Question: What was observed in the imaging?
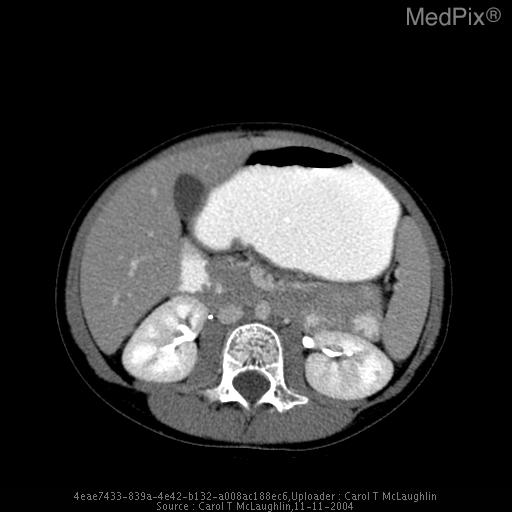
Answer: The imaging shows UGI demonstrated severe focal narrowing of the second portion of the duodenum with medial displacement of the second portion of the duodenum.

CT retrospectively demonstrated a thin segment of pancreatic tissue encircling the second portion of the duodenum. A thin band of pancreatic tissue encircles the second portion of the duodenum..